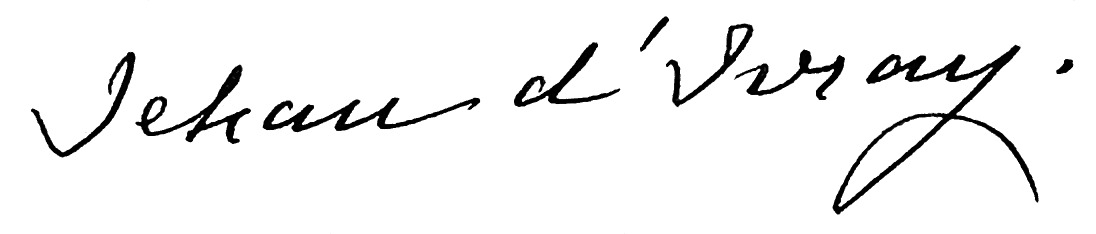
Signature of: jehan d ivray